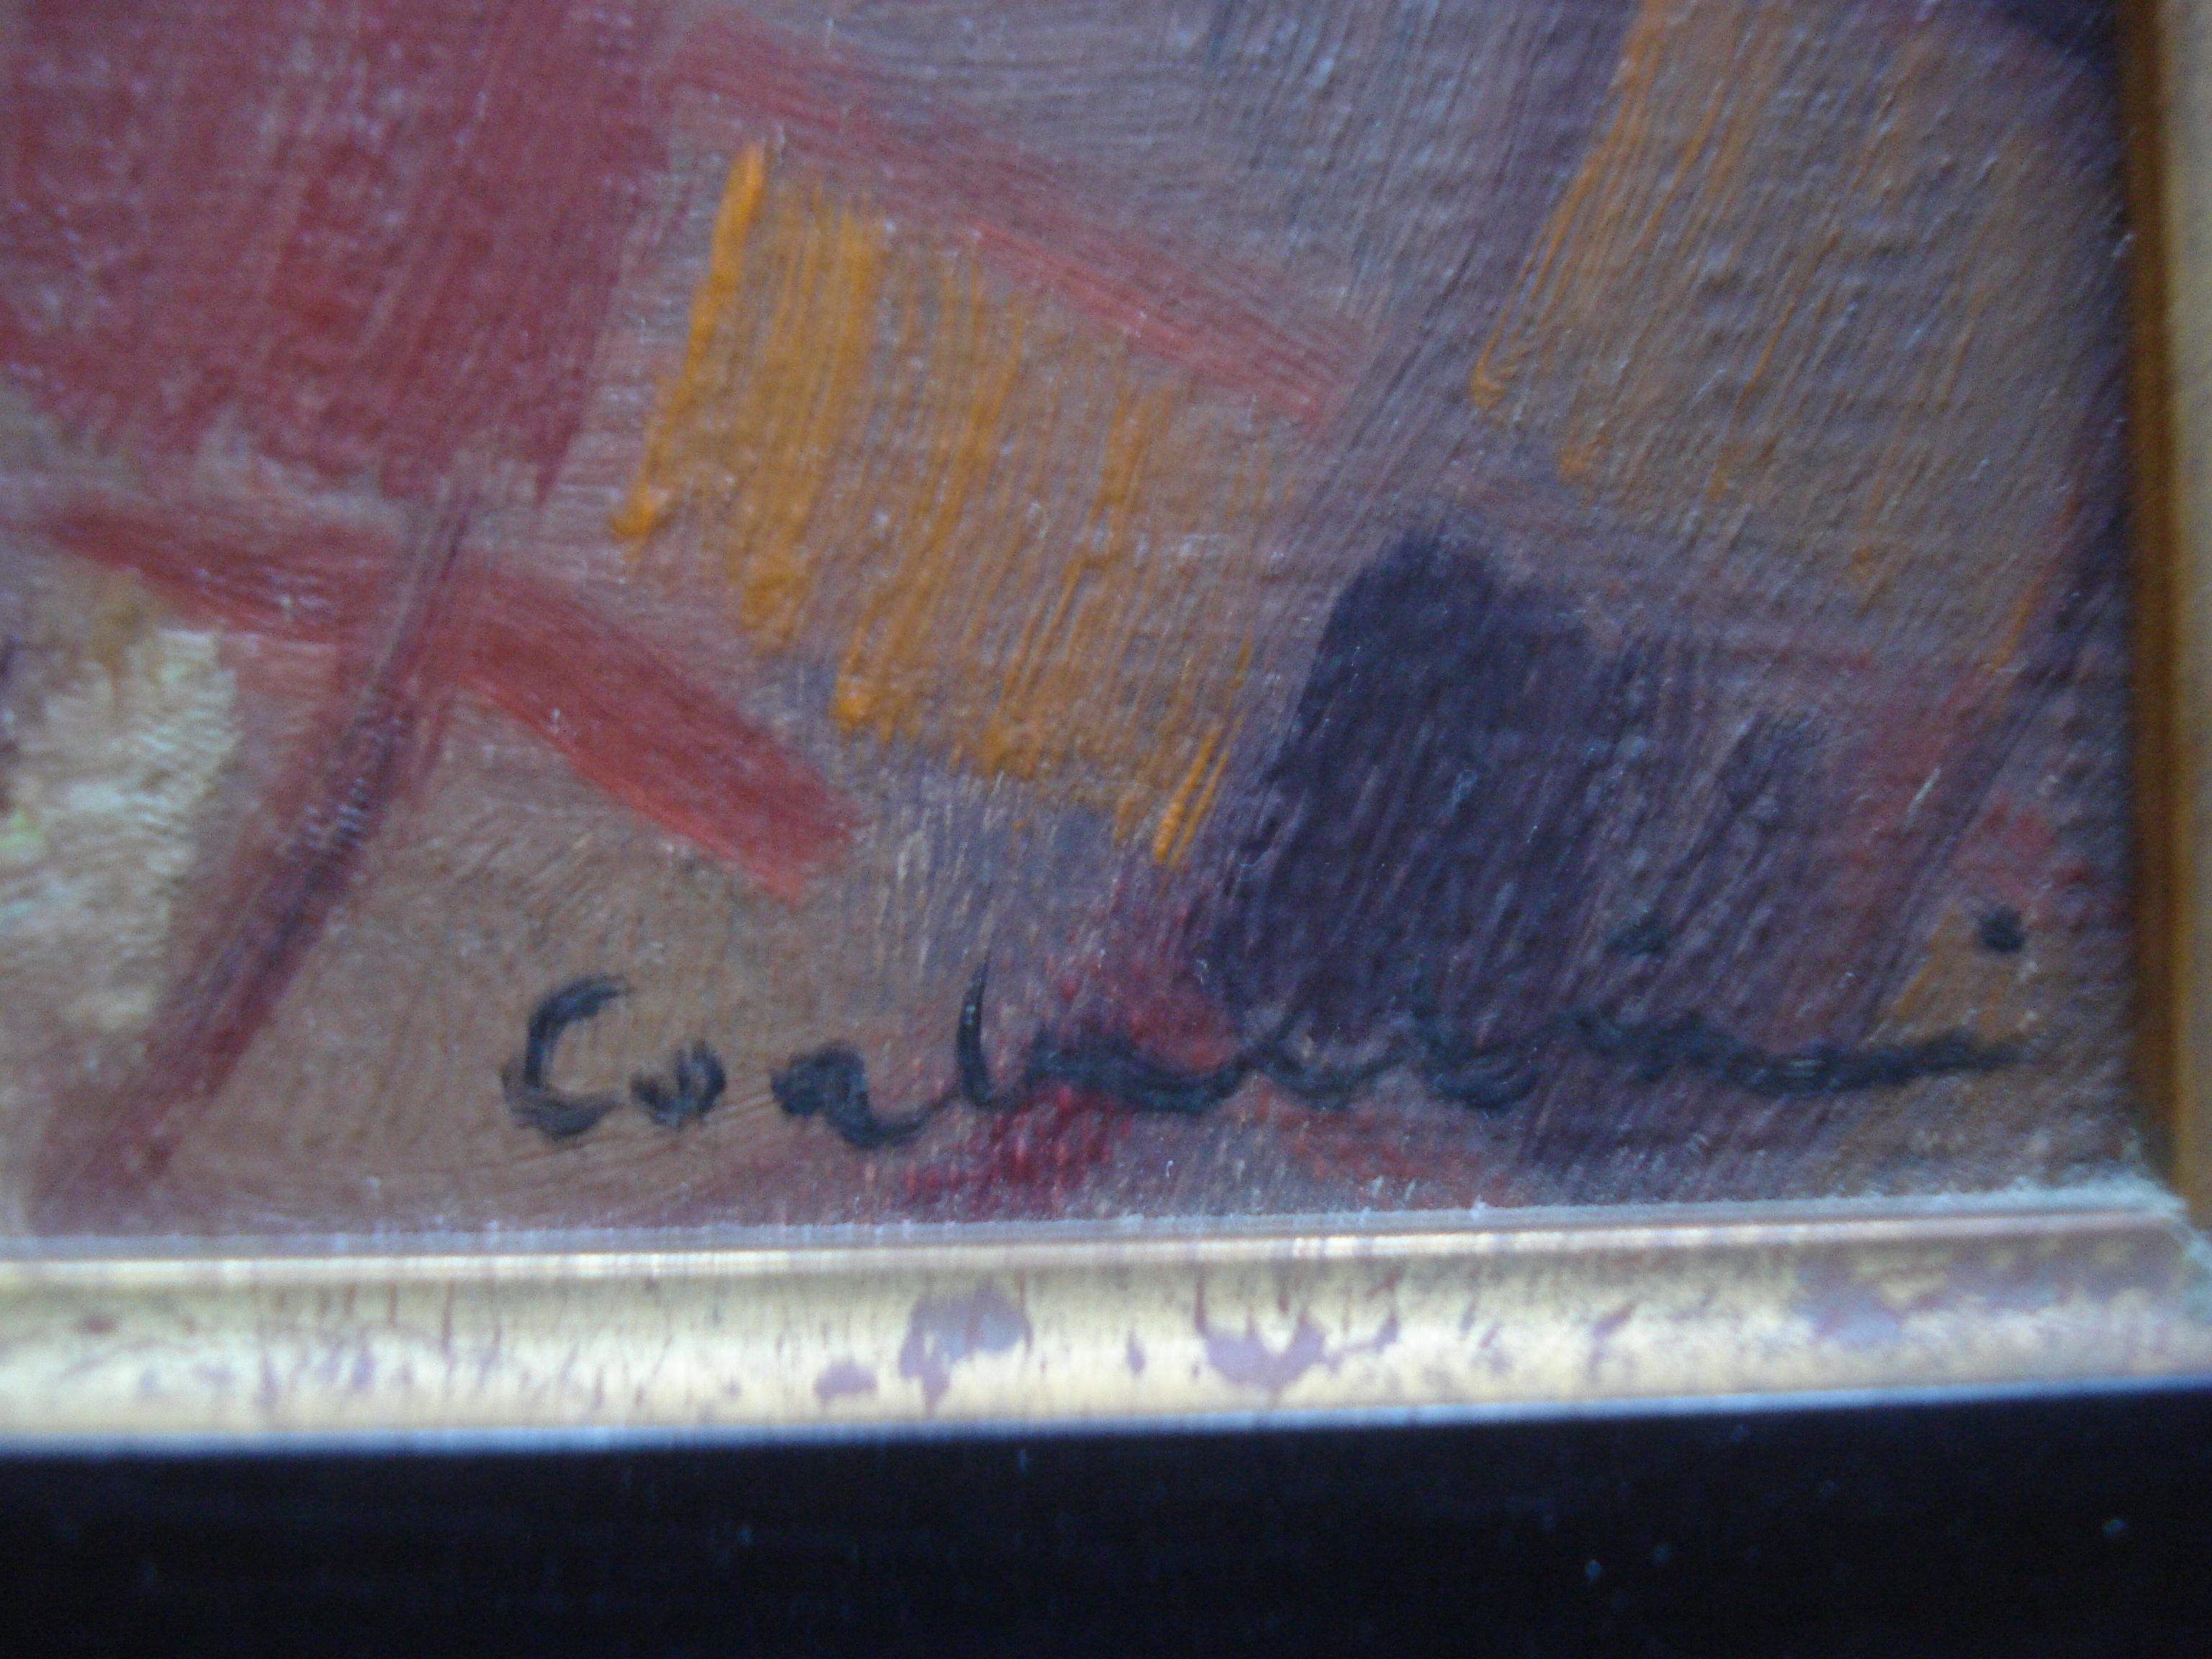
Signature of: luigi corbellini